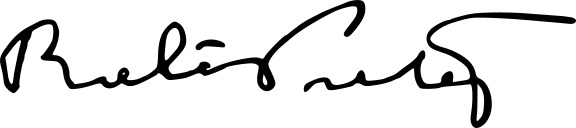
Signature of: francisco rolão preto